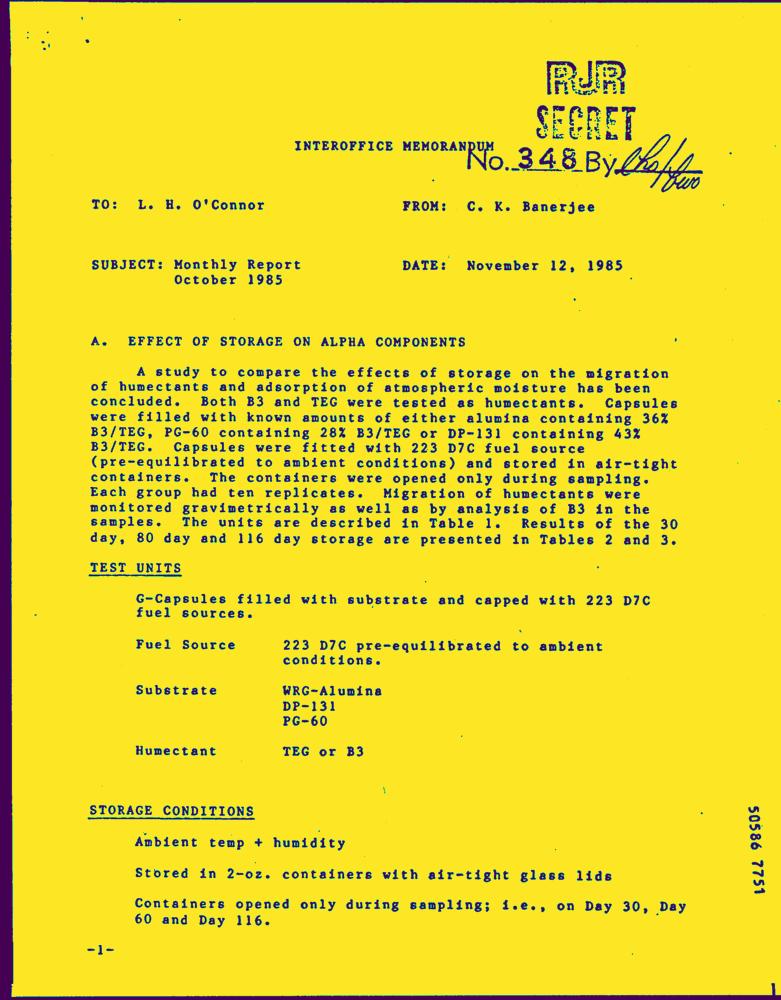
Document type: Letter-Doc